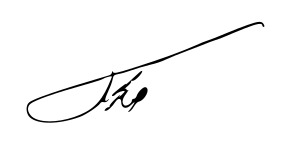
Signature of: mohammad reza shajarian